Question: How is the history relevant to the case?
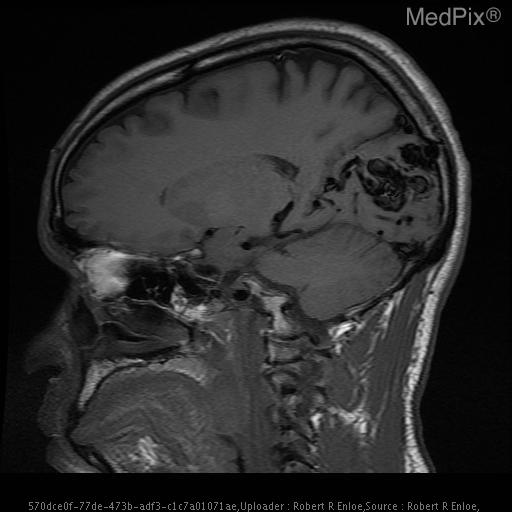
Answer: The patient's history of 26 year-old man with increasing right-sided parietal and occipital headaches is key in understanding the case.